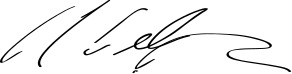
Signature of: ramón josé velásquez